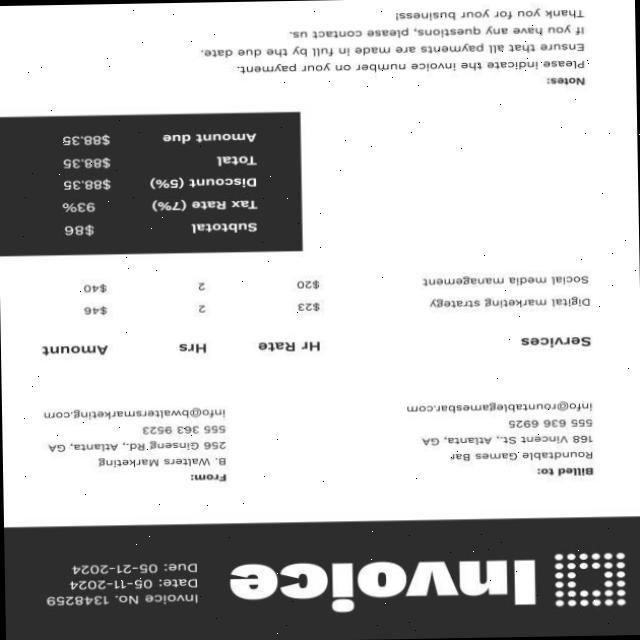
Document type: Invoice